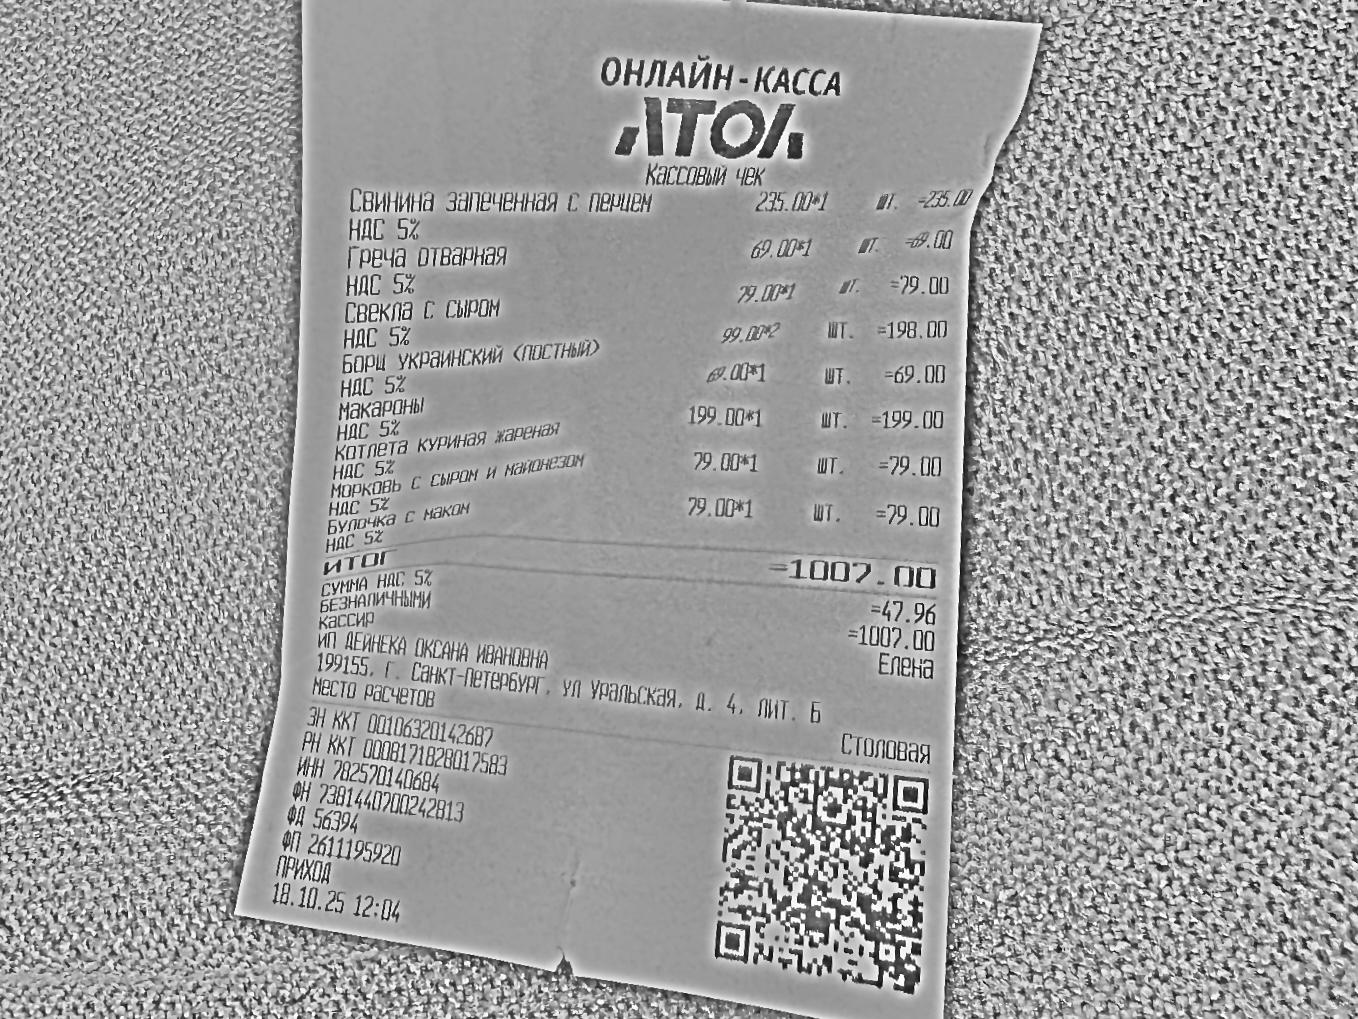
Продавец: ИП ДЕЙНЕКА ОКСАНА ИВАНОВНА
ИНН: 782570140684
Дата: 18.10.25
Товары: Свинина запеченная с перцем; Греча отварная; Свекла с сыром; Борщ украинский (постный); Макароны; Котлета куриная жареная; Морковь с сыром и майонезом; Булочка с маком
Количество: 1; 1; 1; 2; 1; 1; 1; 1
Цена: 235.00; 69.00; 79.00; 99.00; 69.00; 199.00; 79.00; 79.00
Сумма: 235.00; 69.00; 79.00; 198.00; 69.00; 199.00; 79.00; 79.00
Итого: 1007.00